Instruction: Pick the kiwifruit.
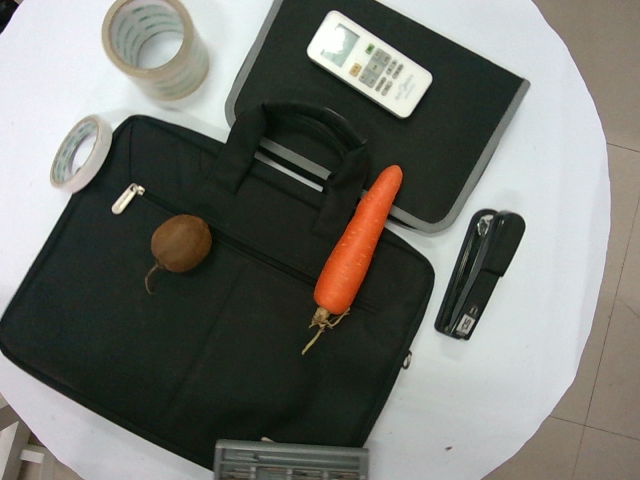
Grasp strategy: vertical